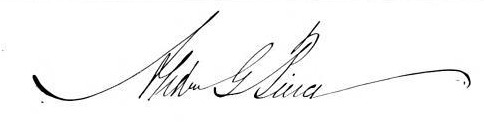
Signature of: andrew g pierce